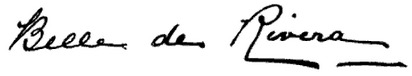
Signature of: belle de rivera